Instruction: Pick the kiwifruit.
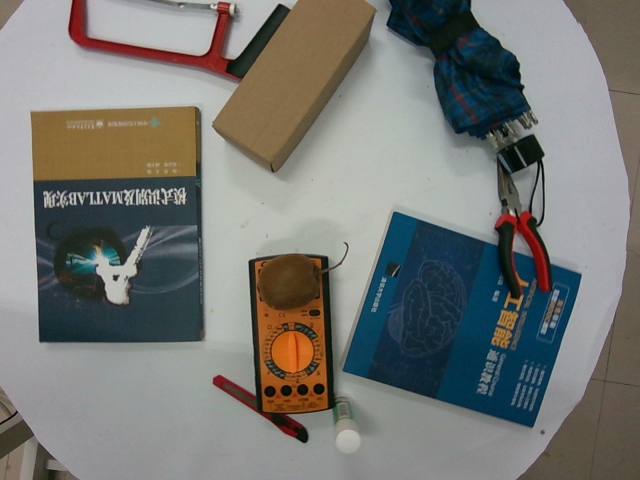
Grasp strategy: vertical